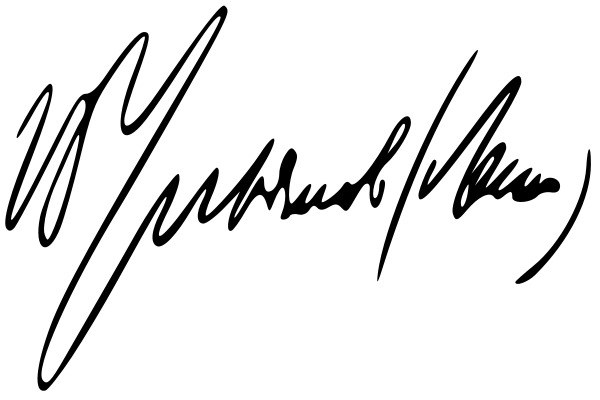
Signature of: vladimir lenin